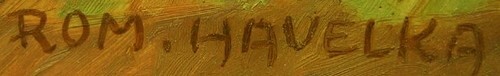
Signature of: roman havelka